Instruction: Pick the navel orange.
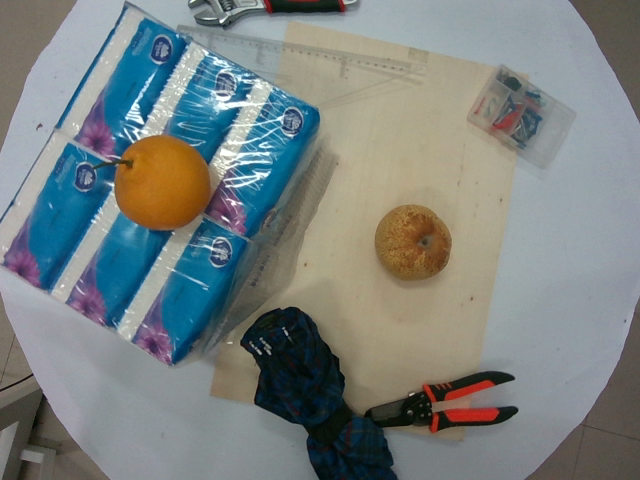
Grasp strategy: vertical